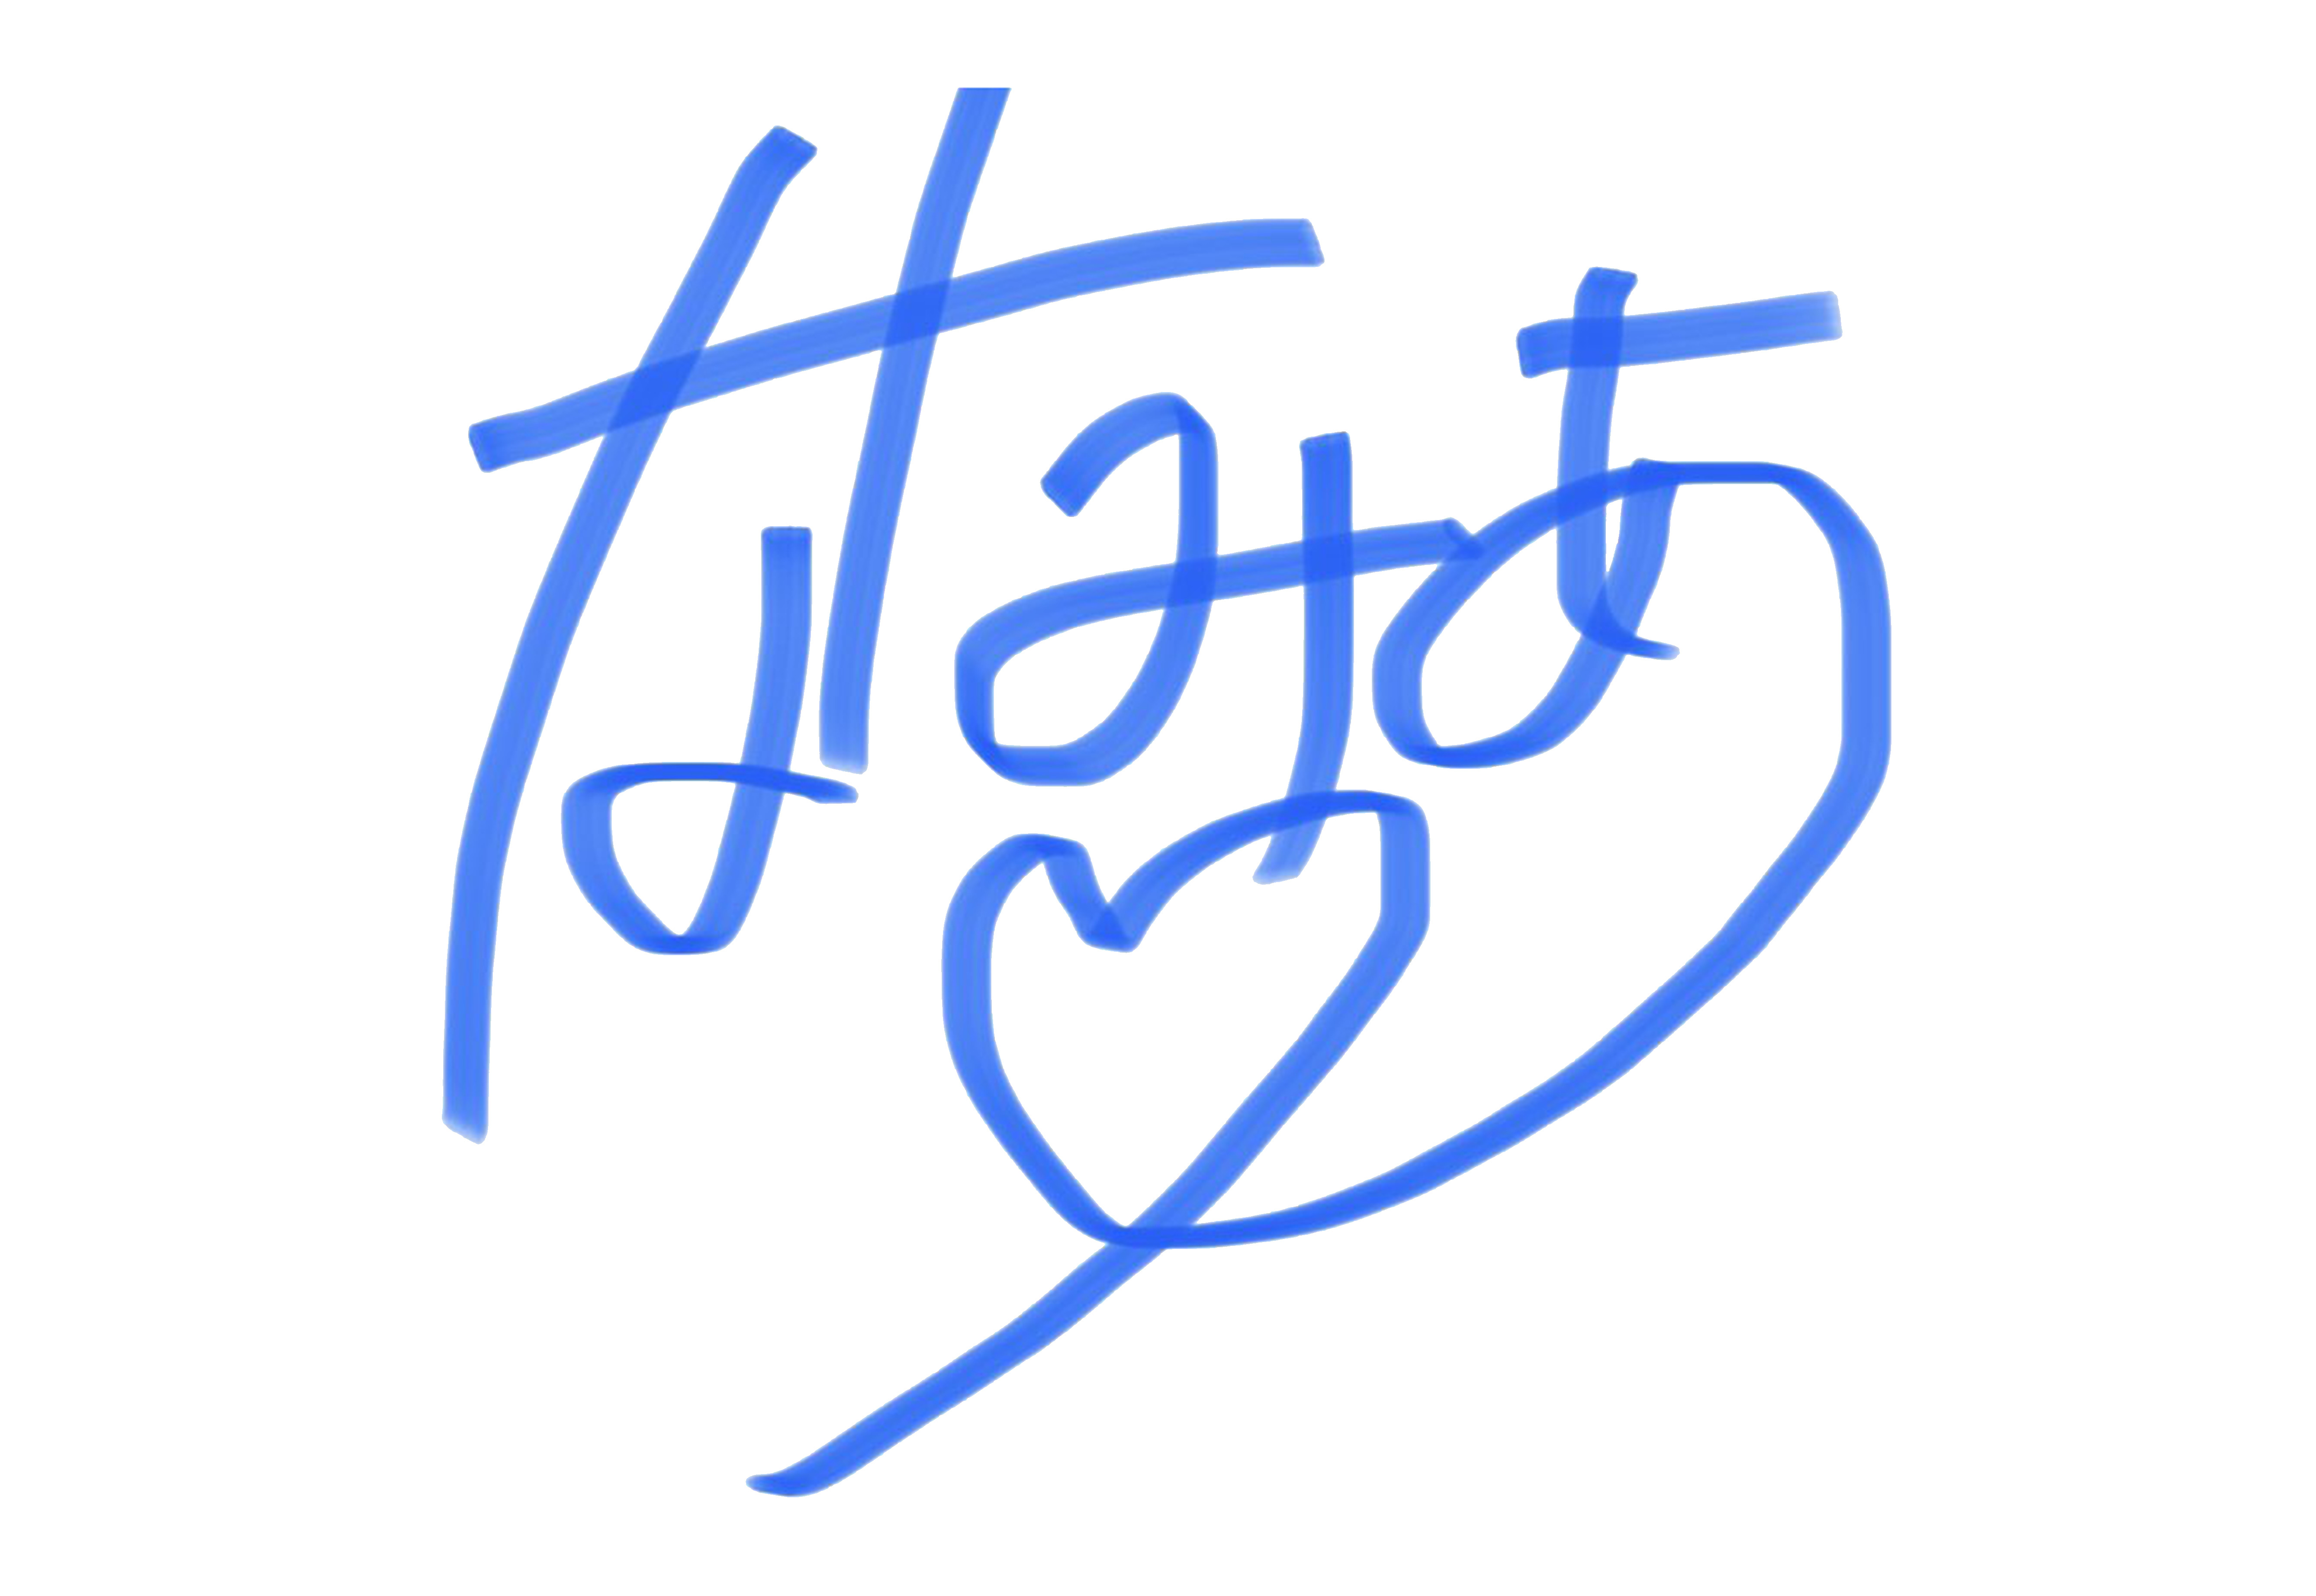
Signature of: noa nanami